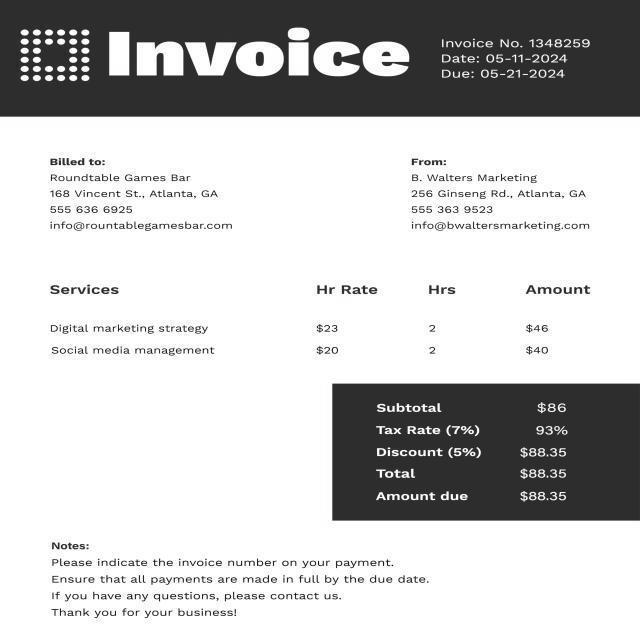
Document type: Invoice